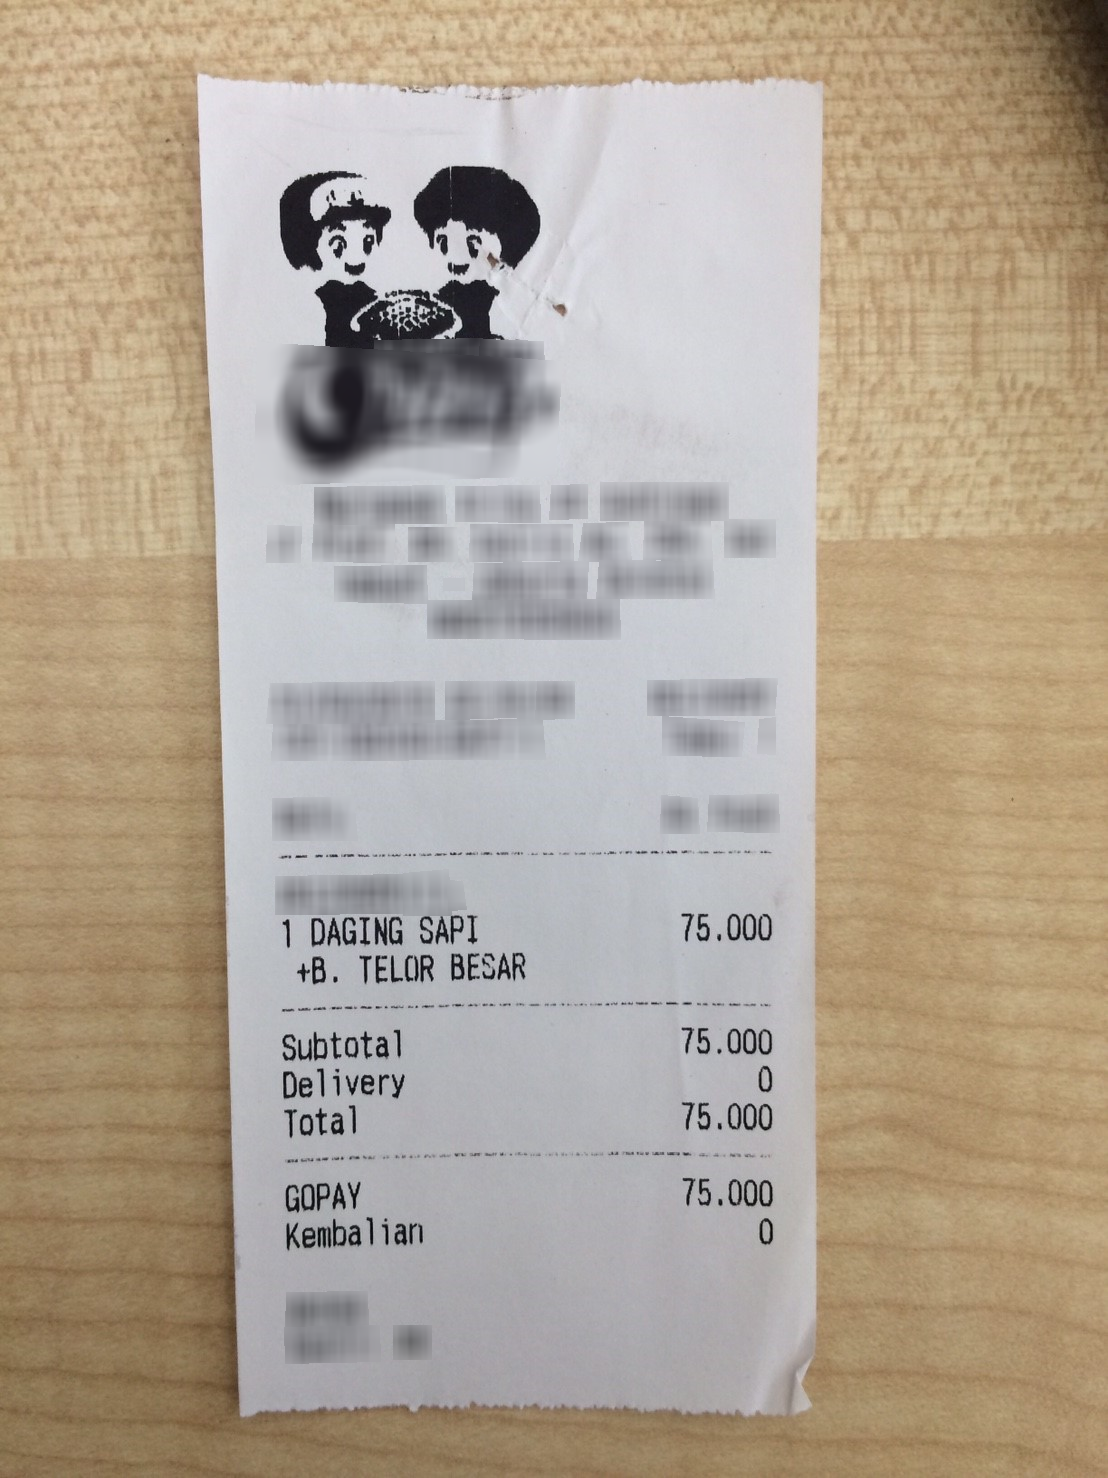
Number of items: 4
Subtotal: 75.000
Other charges: 0
Total: 75.000
OCR text regions:
text: 1
text: DAGING
text: SAPI
text: 75.000
text: +B.
text: TELOR
text: BESAR
text: Subtotal
text: 75.000
text: Delivery
text: 0
text: Total
text: 75.000
text: GOPAY
text: 75.000
text: Kembalian
text: 0